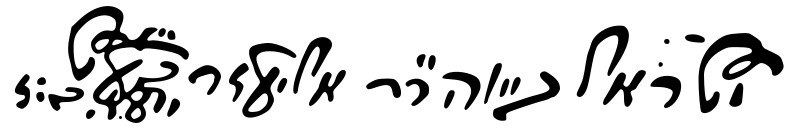
Signature of: baal shem tov